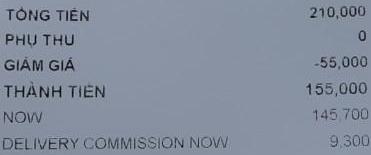
TỔNG TIỀN 210,000
PHỤ THU 0
GIẢM GIÁ -55,000
THÀNH TIỀN 155,000
NOW 145,700
DELIVERY COMMISSION NOW 9,300